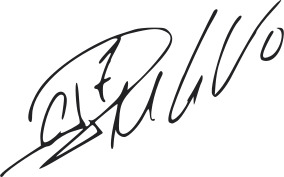
Signature of: cristiano ronaldo